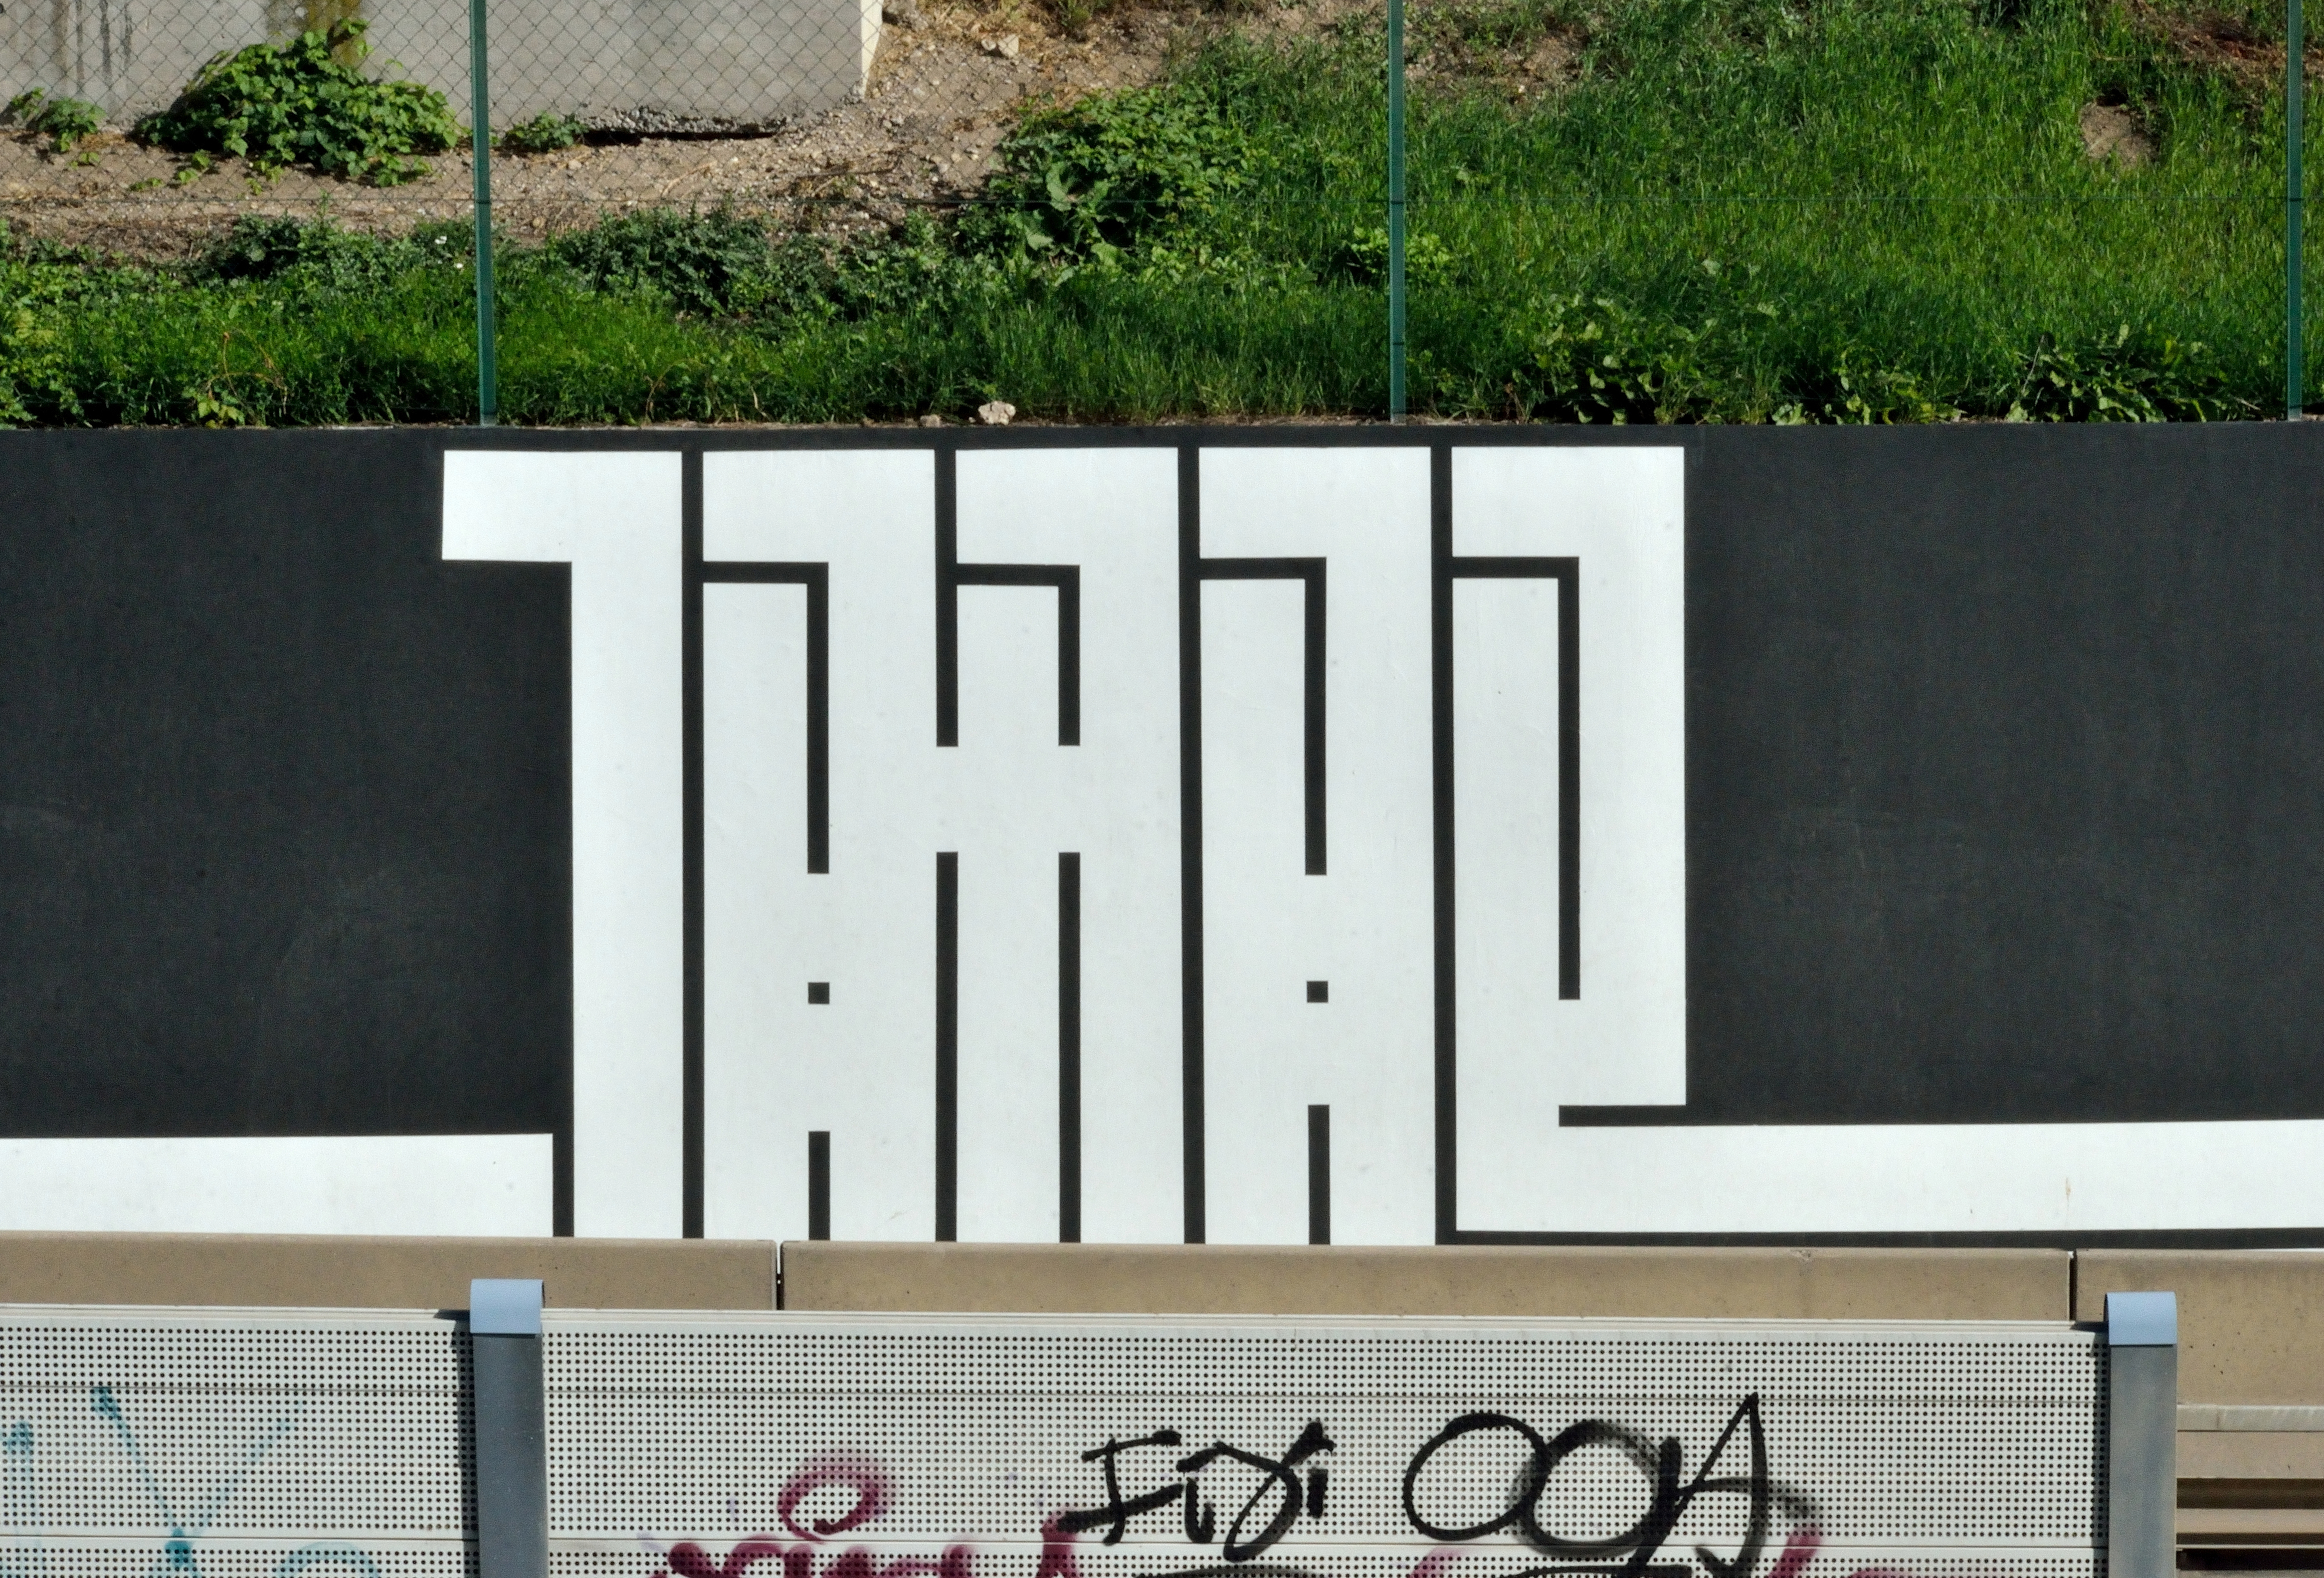
Signature of: l atlas